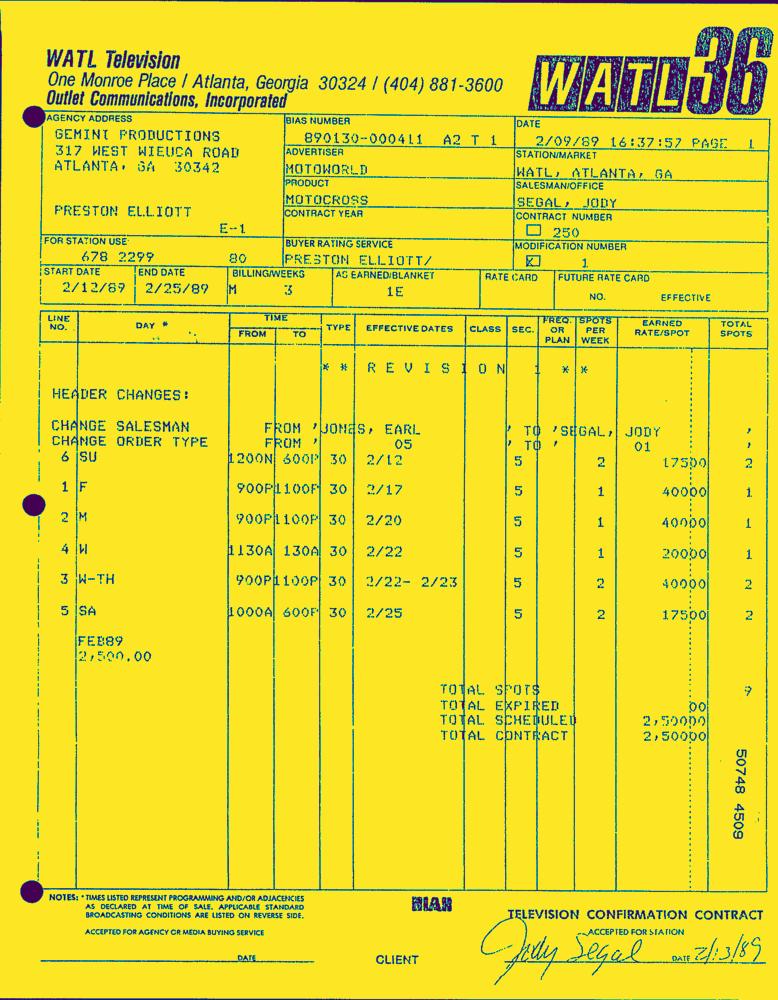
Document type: Invoice-Doc